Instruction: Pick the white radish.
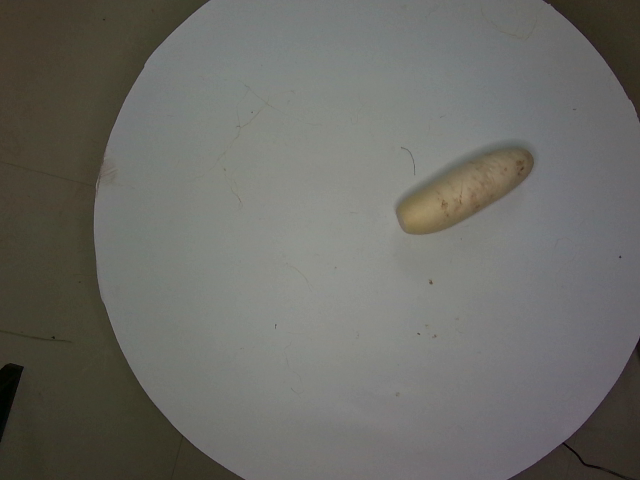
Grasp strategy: vertical